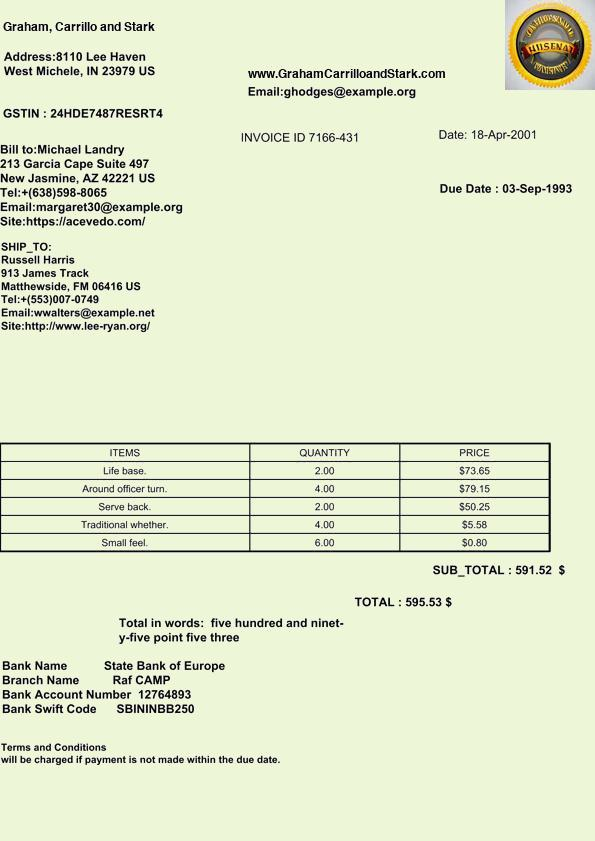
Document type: Invoice